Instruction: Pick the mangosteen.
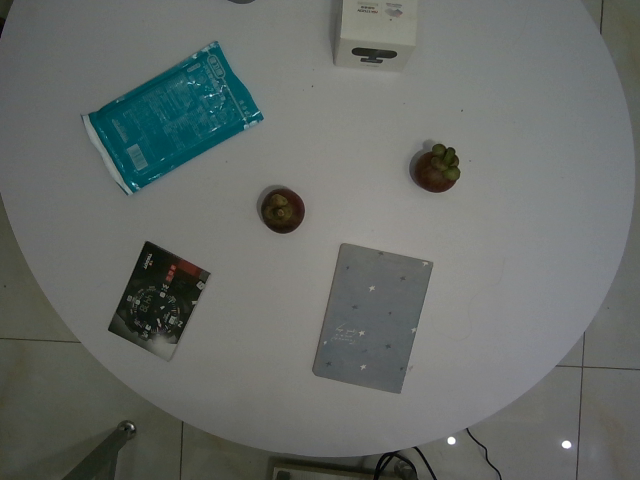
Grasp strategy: vertical